Question: How is the history relevant to the case?
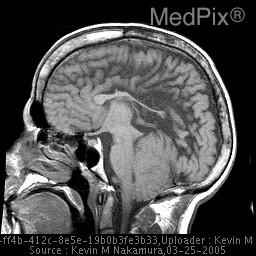
Answer: The patient's history of 26 y.o. man with history of previous myelomeningocele repair. MRI requested to reassess anatomy. is key in understanding the case.